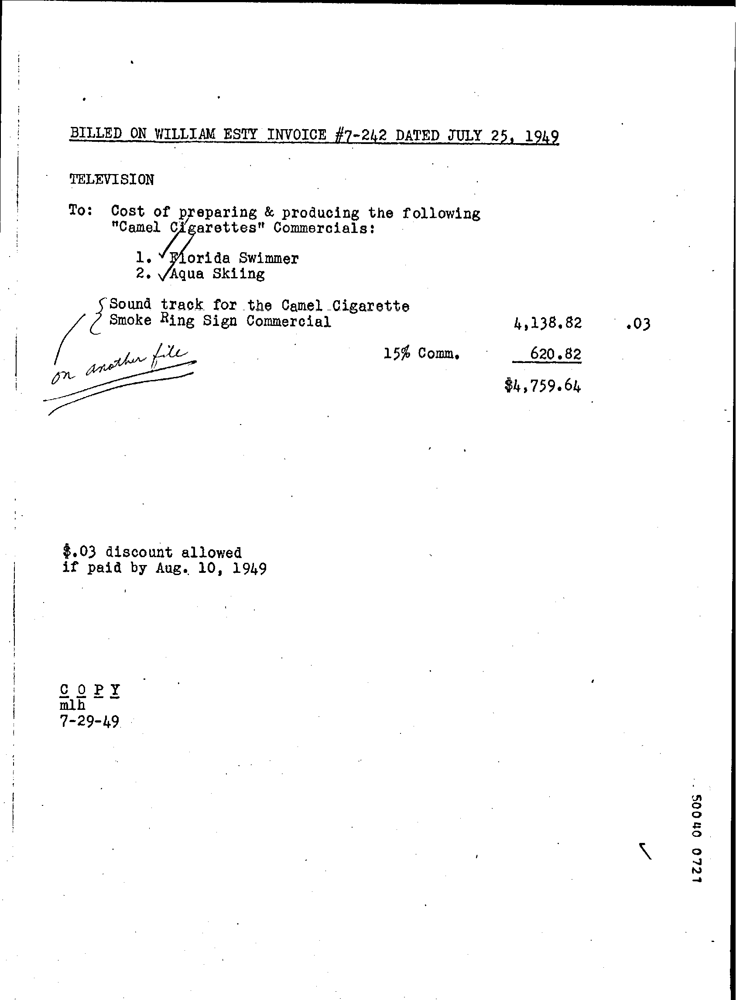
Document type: Invoice